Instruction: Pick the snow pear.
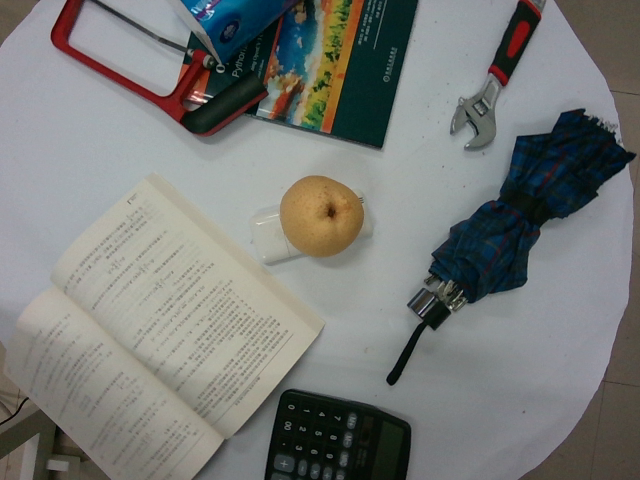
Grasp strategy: vertical